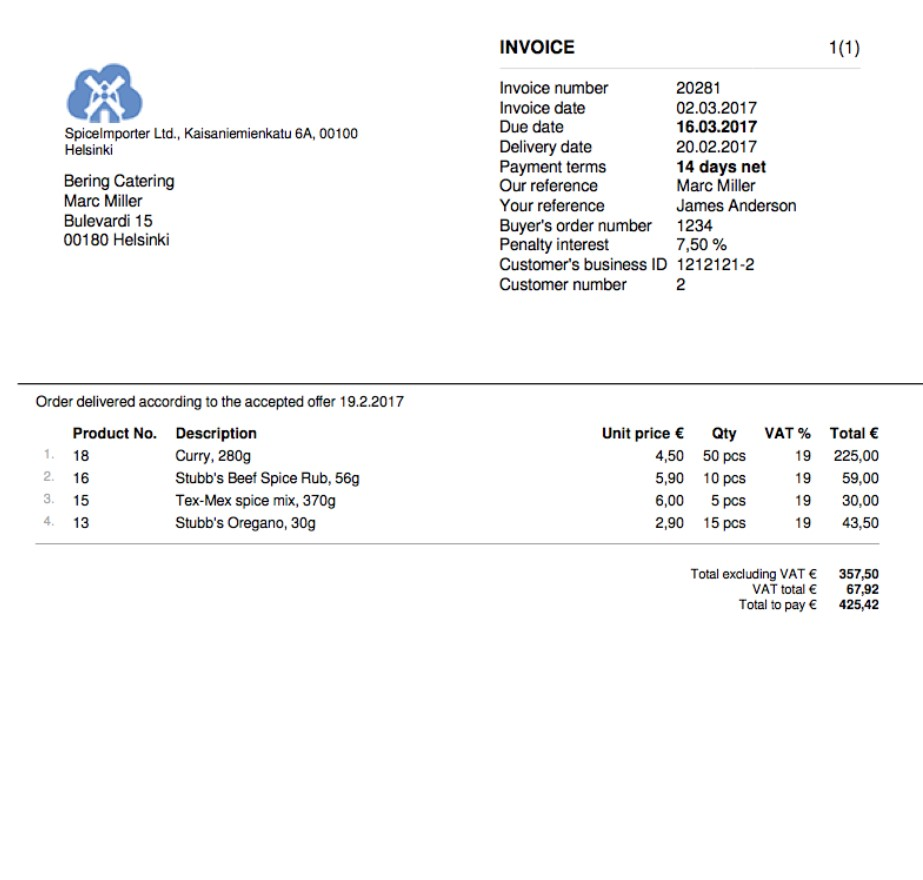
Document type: Invoice